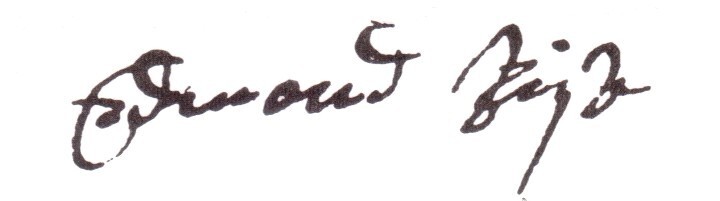
Signature of: edmund rice